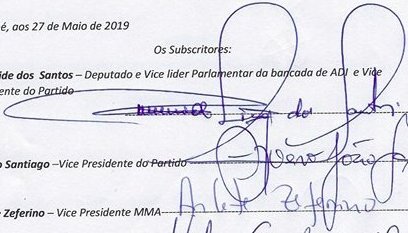
Signature of: ekeneide dos santos